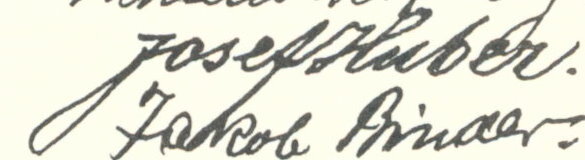
Signature of: josef huber